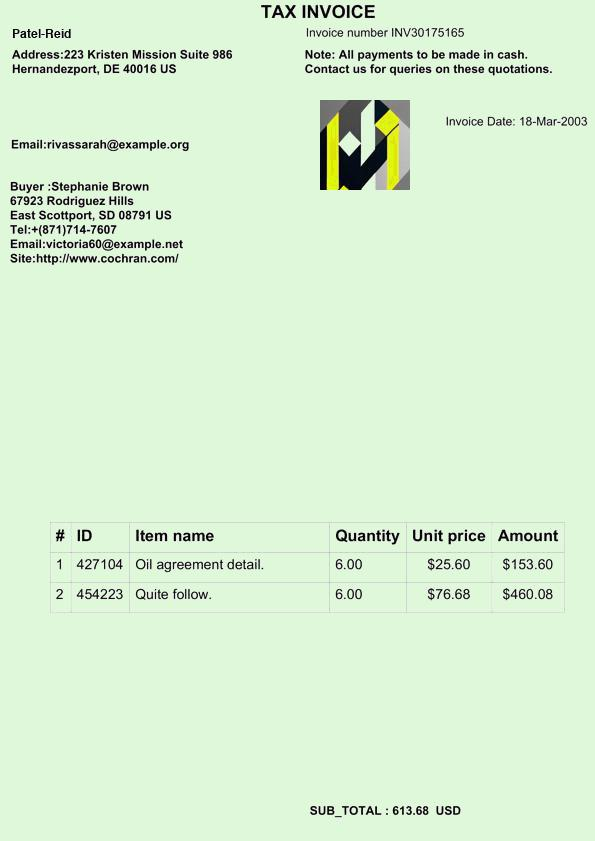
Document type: Invoice